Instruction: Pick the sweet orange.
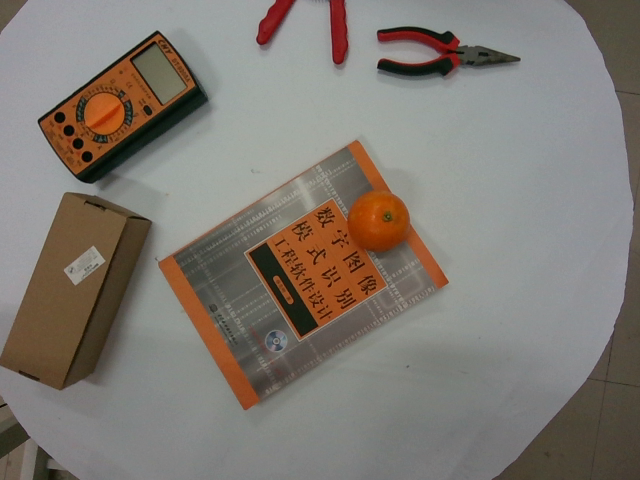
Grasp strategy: vertical